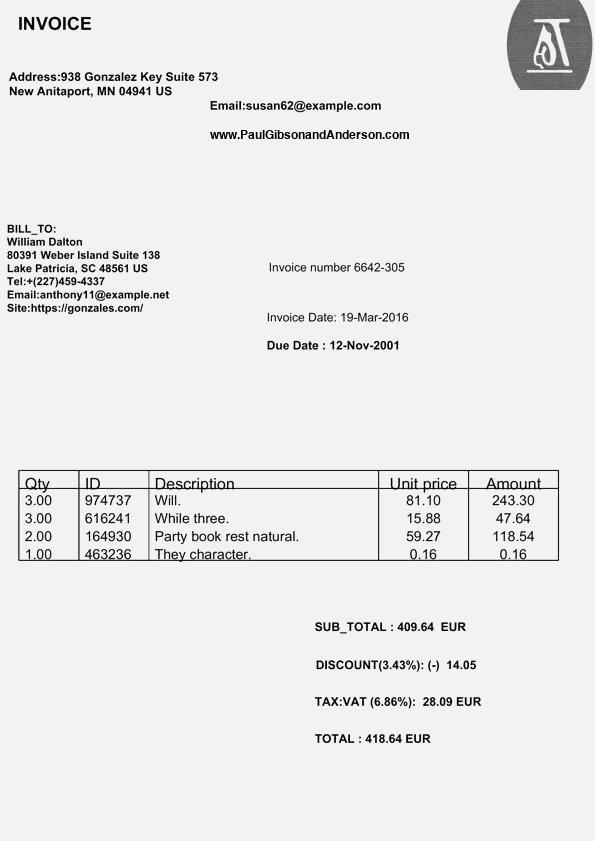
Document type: Invoice